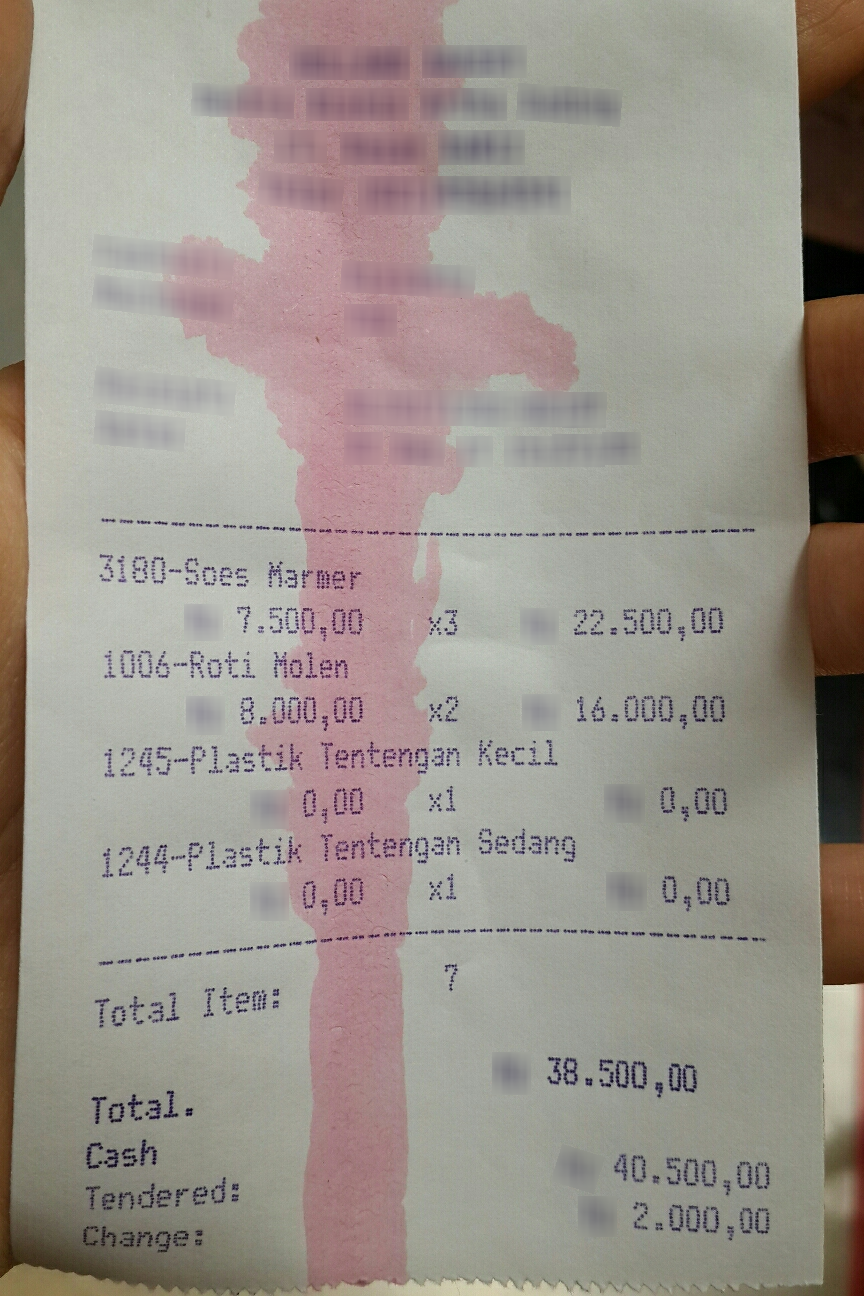
Number of items: 4
Total: 38.500,00
OCR text regions:
text: 3180-Soes
text: Marmer
text: 7.500,00
text: x3
text: 22.500,00
text: 1006-Roti
text: Molen
text: 8.000,00
text: x2
text: 16.000,00
text: 1245-Plastik
text: Tentengan
text: Kecil
text: 0,00
text: x1
text: 0,00
text: 1244-Plastik
text: Tentengan
text: Sedang
text: 0,00
text: x1
text: 0,00
text: 7
text: Total
text: Item:
text: 38.500,00
text: Total.
text: Cash
text: 40.500,00
text: Tendered:
text: 2.000,00
text: Change: